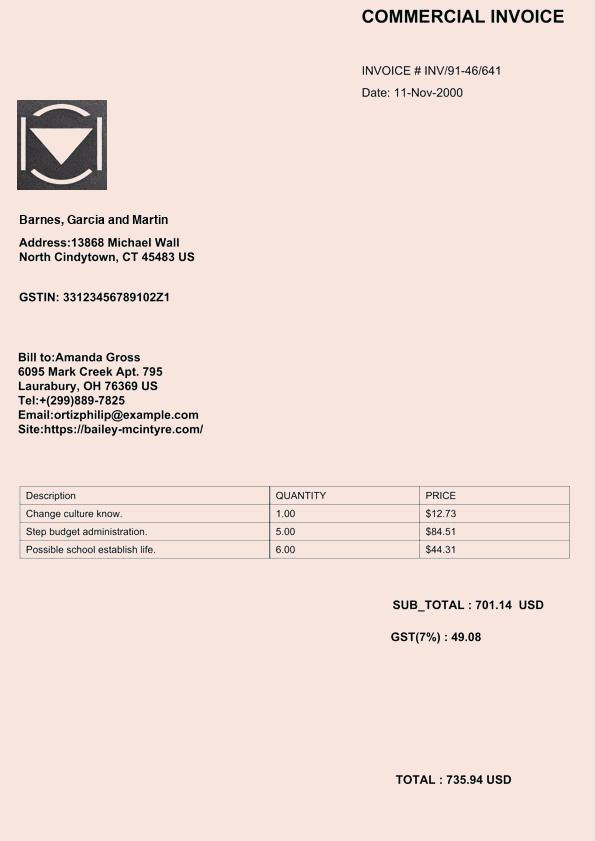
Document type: Invoice